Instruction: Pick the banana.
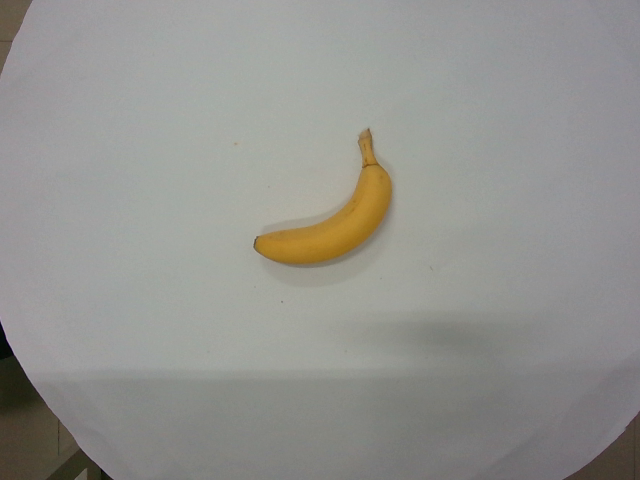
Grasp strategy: vertical